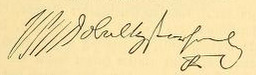
Signature of: guido starhemberg